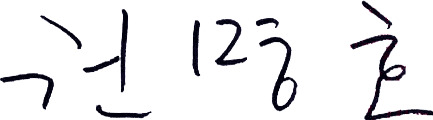
Signature of: kwon myung ho